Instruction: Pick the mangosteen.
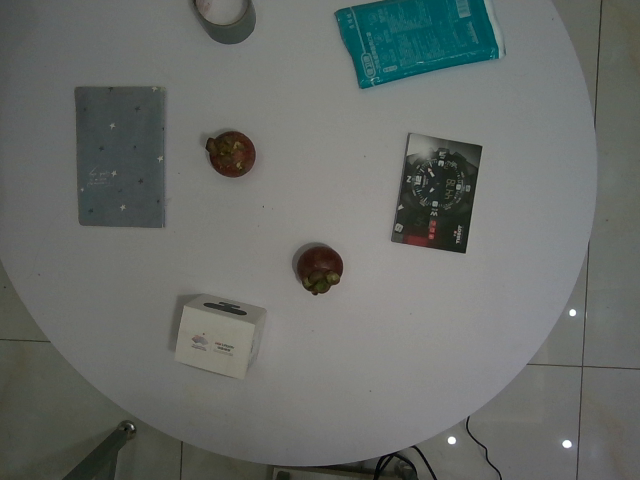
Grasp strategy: vertical